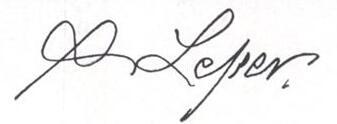
Signature of: adolf lesser